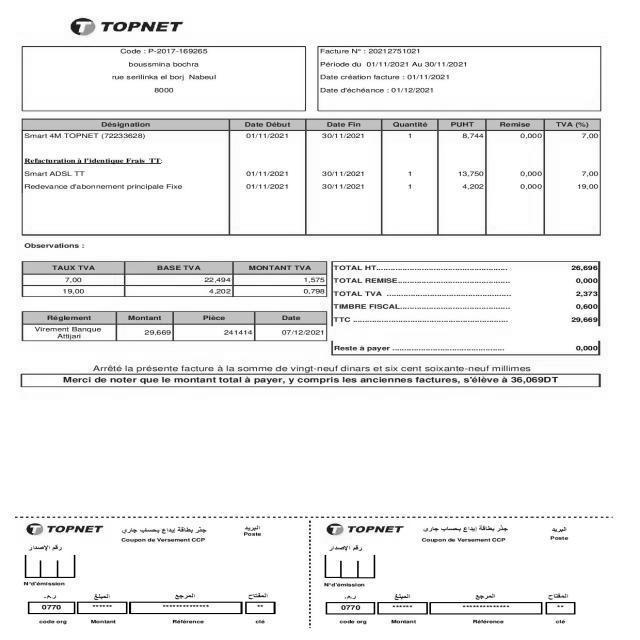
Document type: Invoice